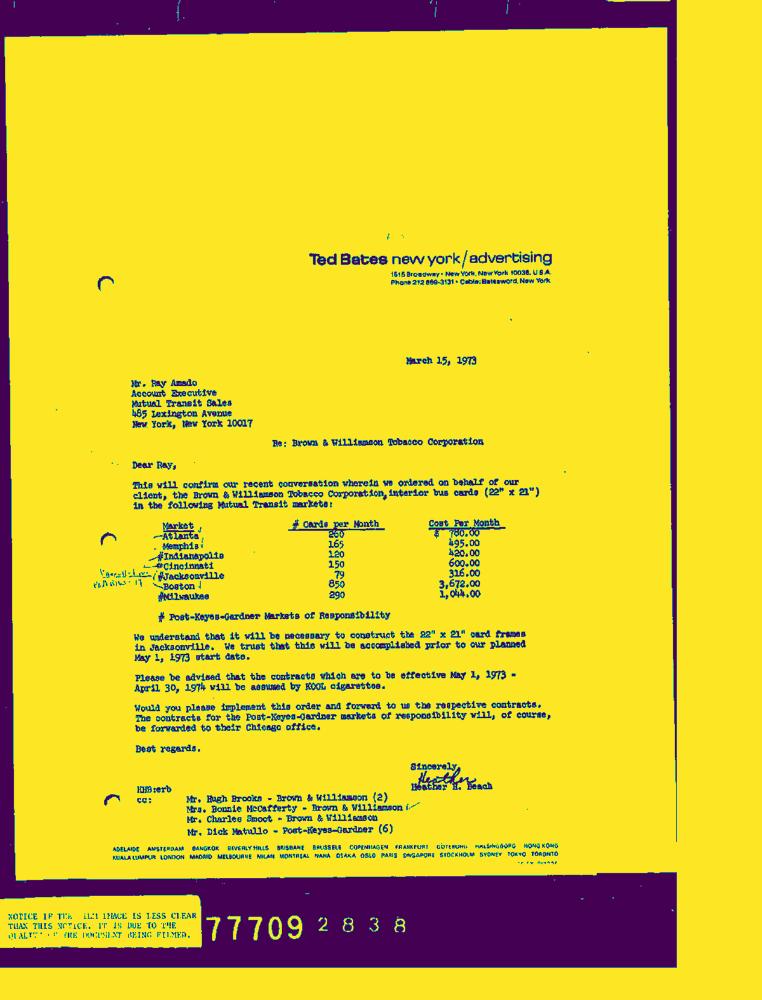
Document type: Letter-Doc